Question: How is the history relevant to the case?
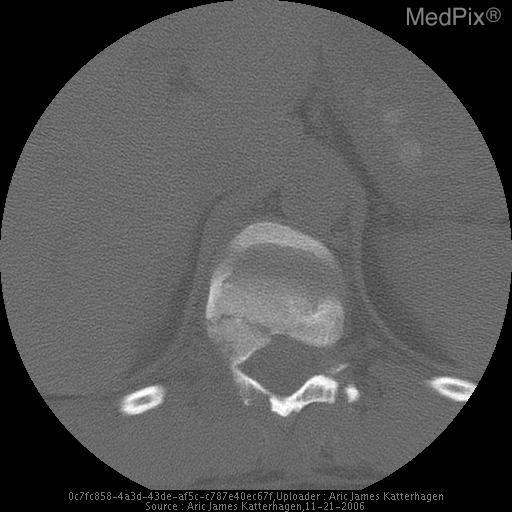
Answer: The patient's history of 21 year old man with back pain after a motor vehicle accident. is key in understanding the case.